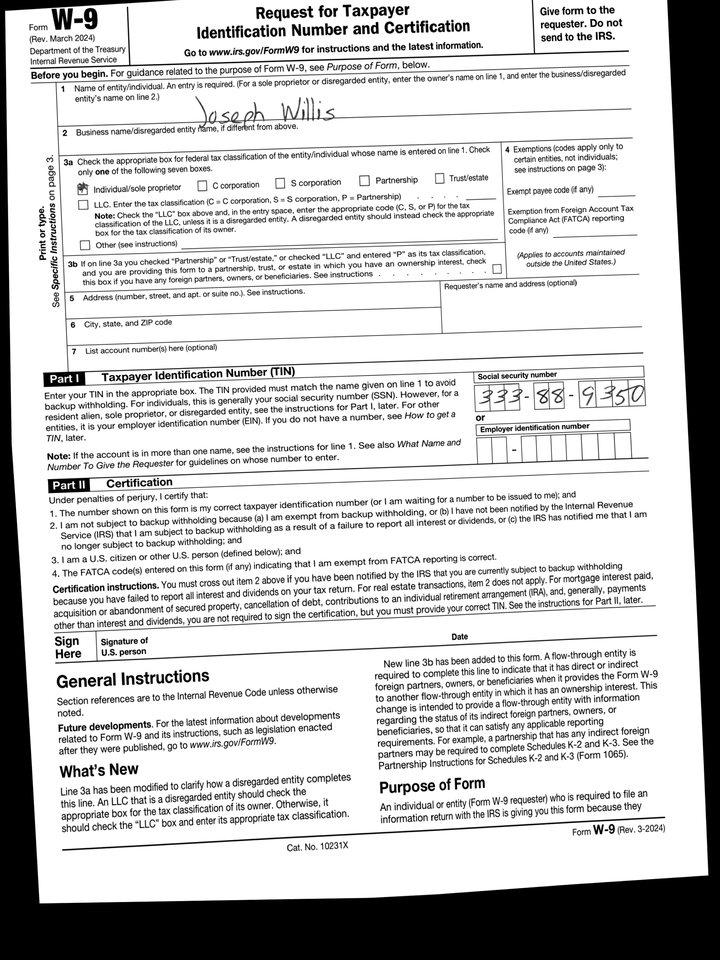
cbx: yes
ssn: 333889350
enm: Joseph Willis